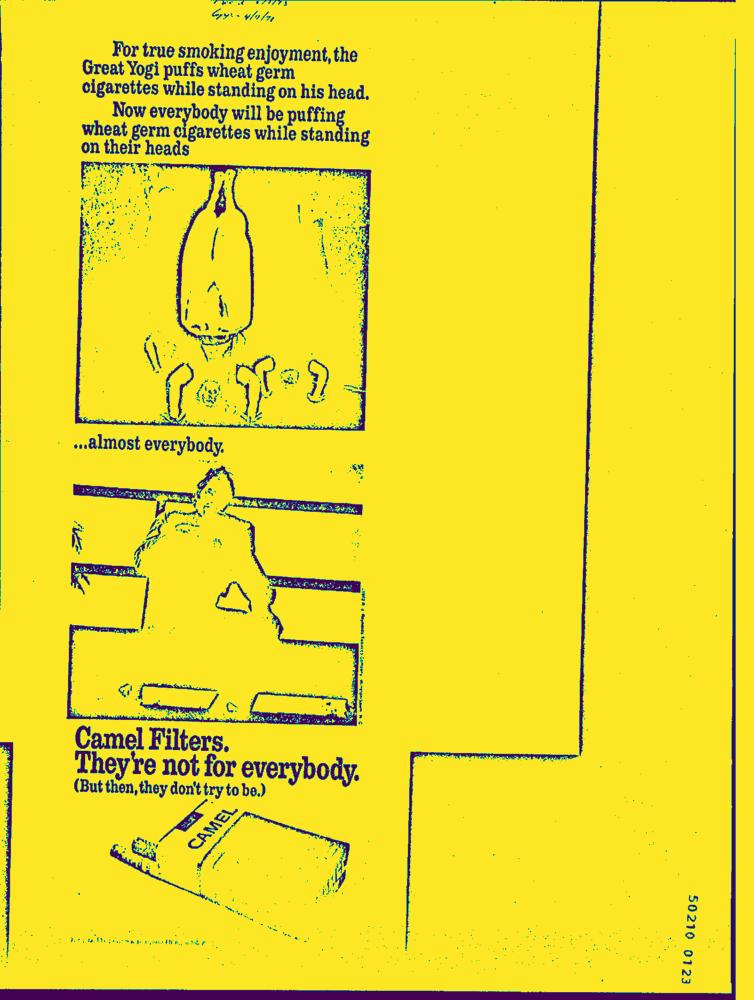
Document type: AD